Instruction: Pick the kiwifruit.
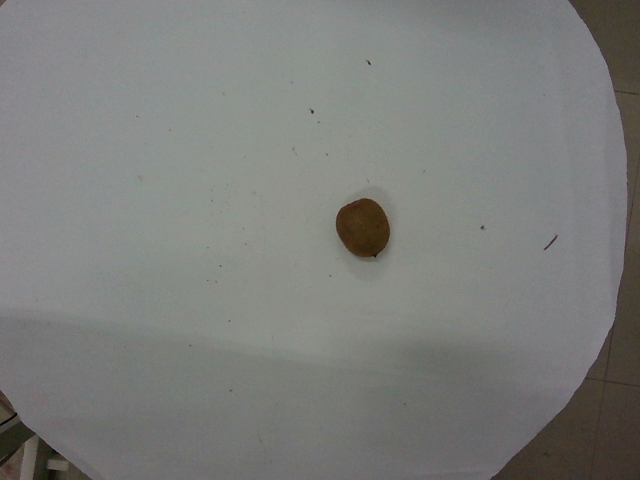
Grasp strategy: vertical